Question: What are the imaging findings?
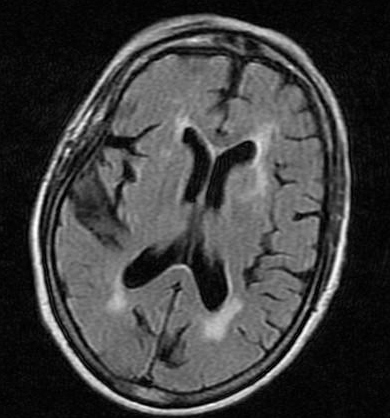
Answer: The imaging shows •  MRI Brain:
"There is mild, age-appropriate volume loss. There is periventricular and deep white matter symmetric signal abnormality. There is no intracranial hemorrhage, mass, or mass effect. The brain parenchyma, CSF-containing spaces, posterior fossa, limited views of the internal auditory canals and orbits, overlying skull, and soft tissues are unremarkable."

•  MRA Head w/o contrast:
"The circle of Willis is intact. There is no evidence of aneurysm. There is no evidence of vessel occlusion." There is a symmetrical abnormal hyperintensity in the deep white matter around both lateral ventricles.  This is consistent with Leukoaraiosis..